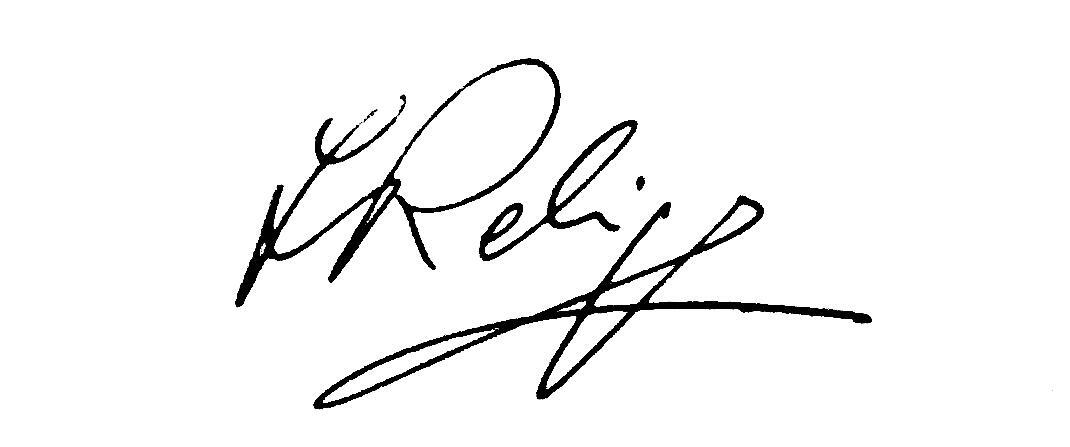
Signature of: zbigniew religa